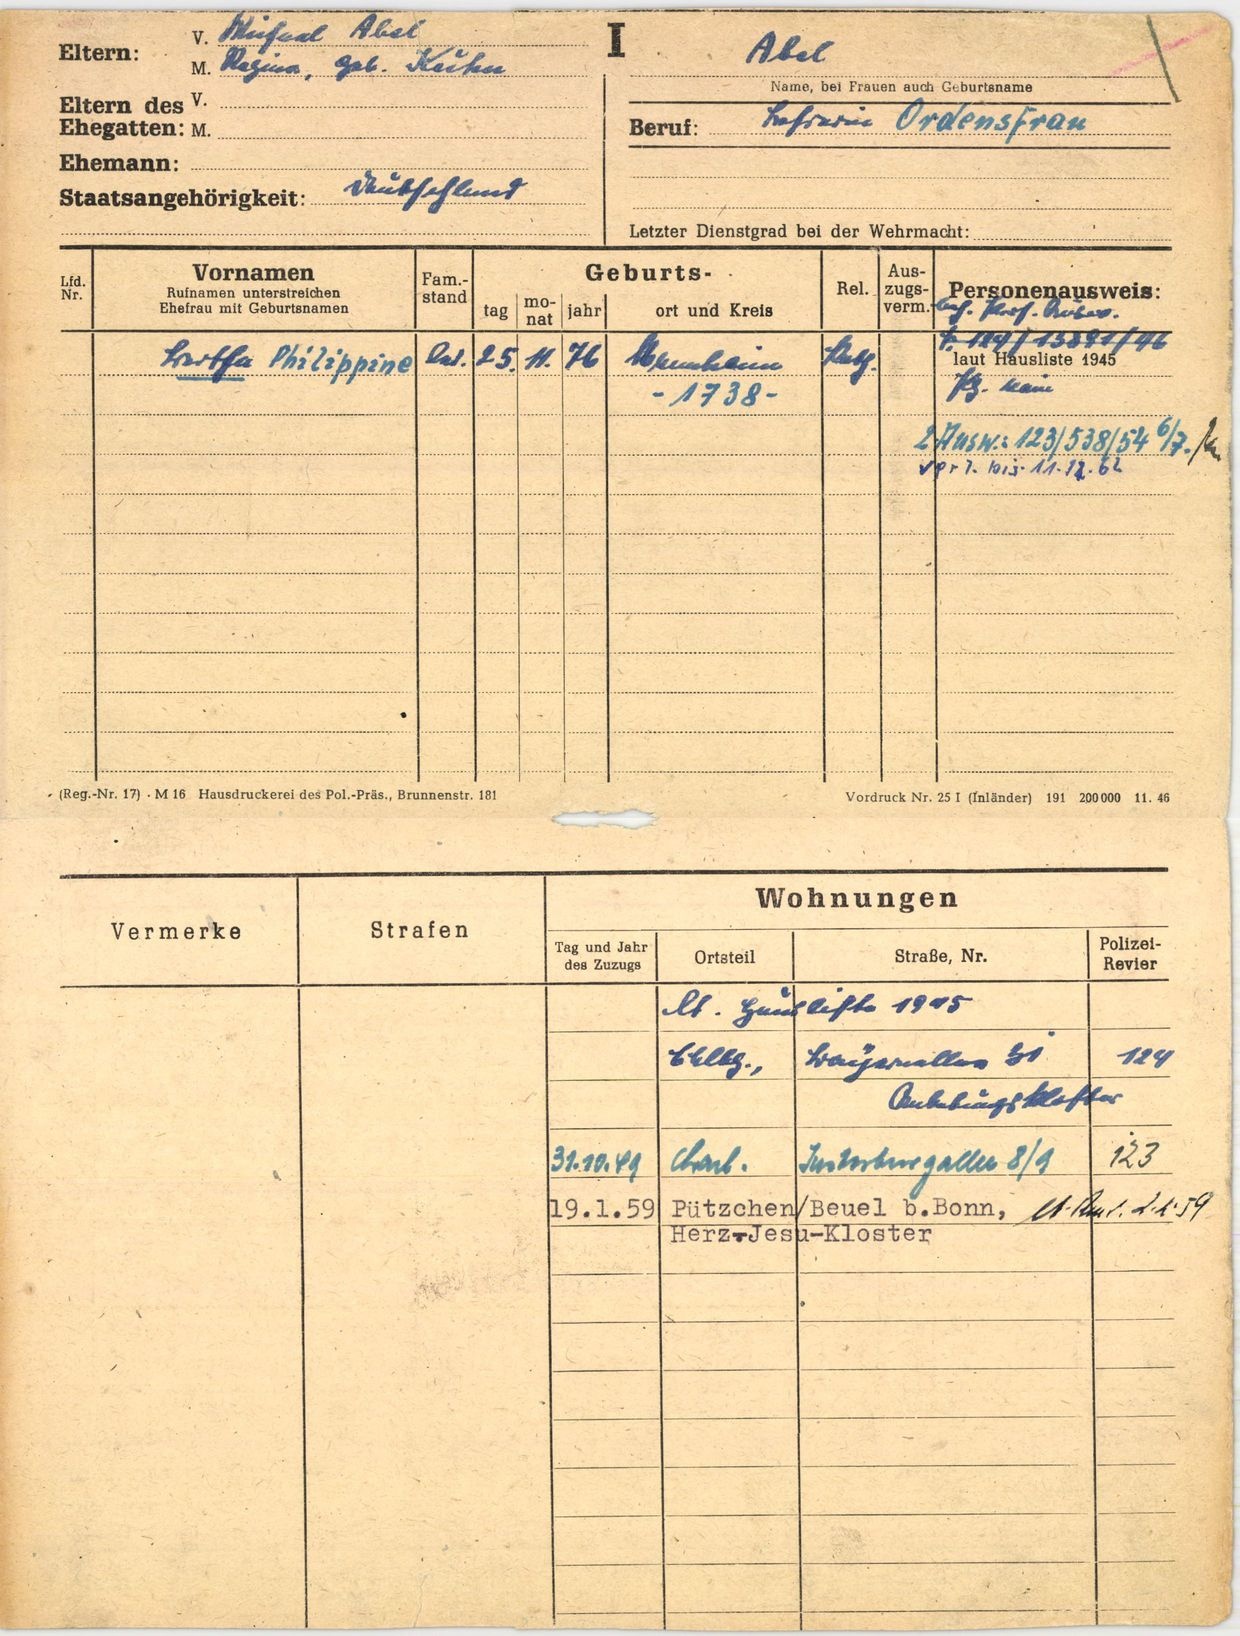
Abel